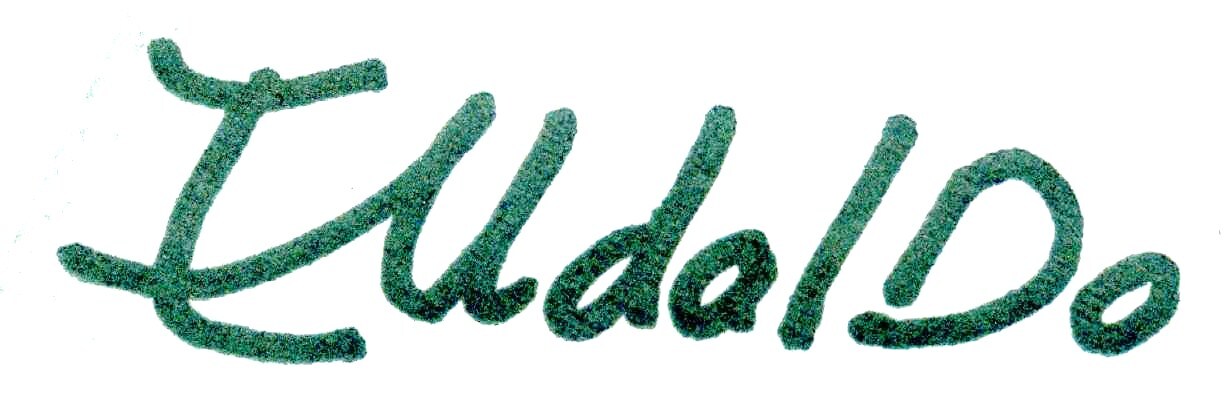
Signature of: eudaldo